Question: In what way does the history help explain the case?
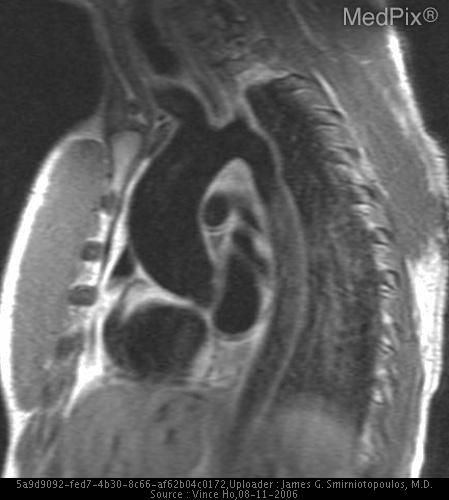
Answer: The patient's history of 38-year-old man with heart murmur on physical exam. is key in understanding the case.